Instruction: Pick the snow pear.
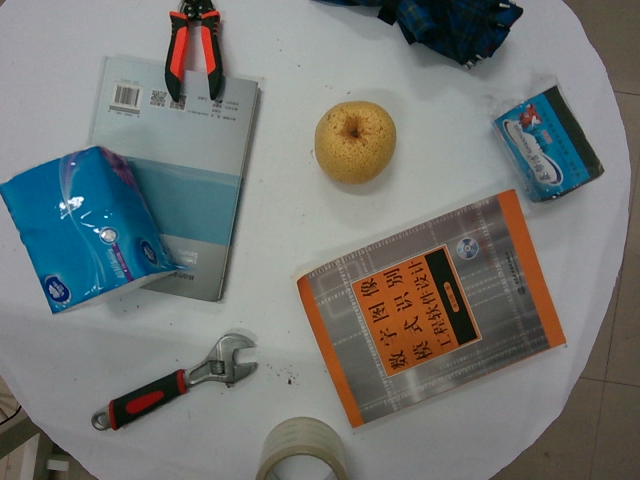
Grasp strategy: vertical